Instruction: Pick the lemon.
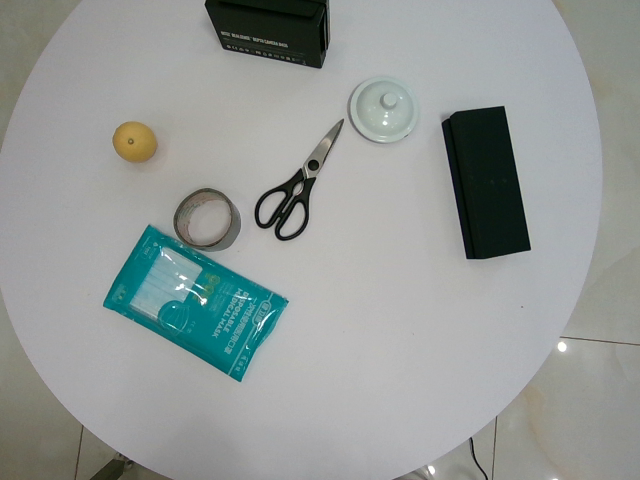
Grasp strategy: vertical